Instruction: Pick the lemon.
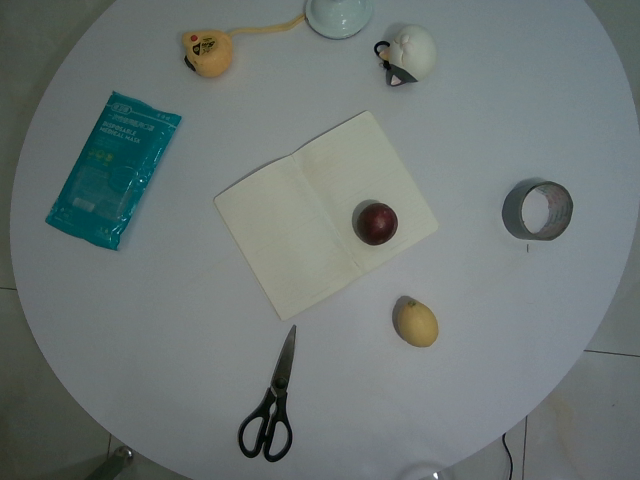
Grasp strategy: vertical